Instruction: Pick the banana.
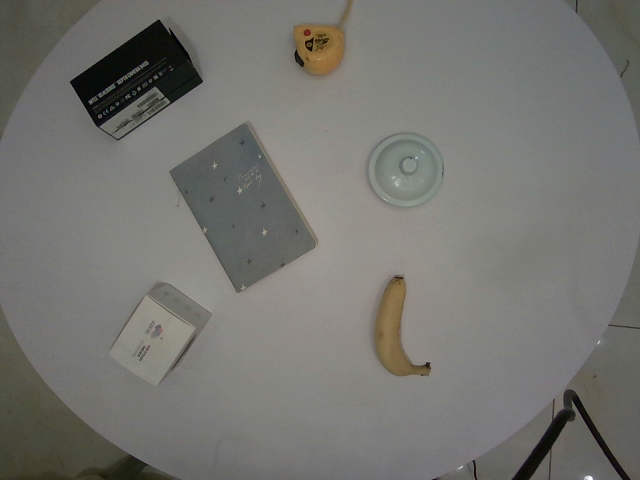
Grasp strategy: vertical